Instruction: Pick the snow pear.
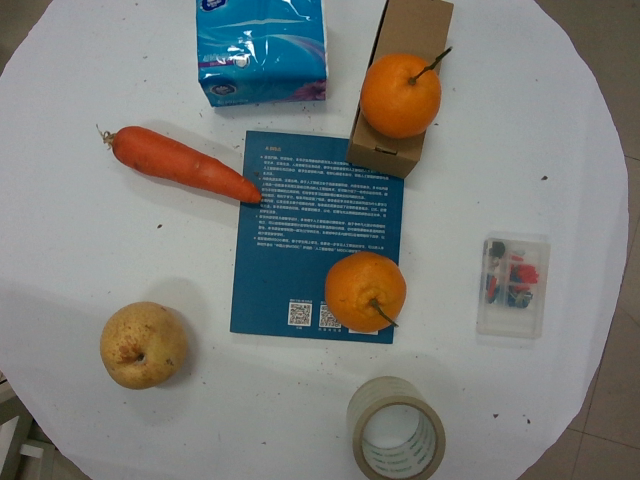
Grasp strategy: vertical